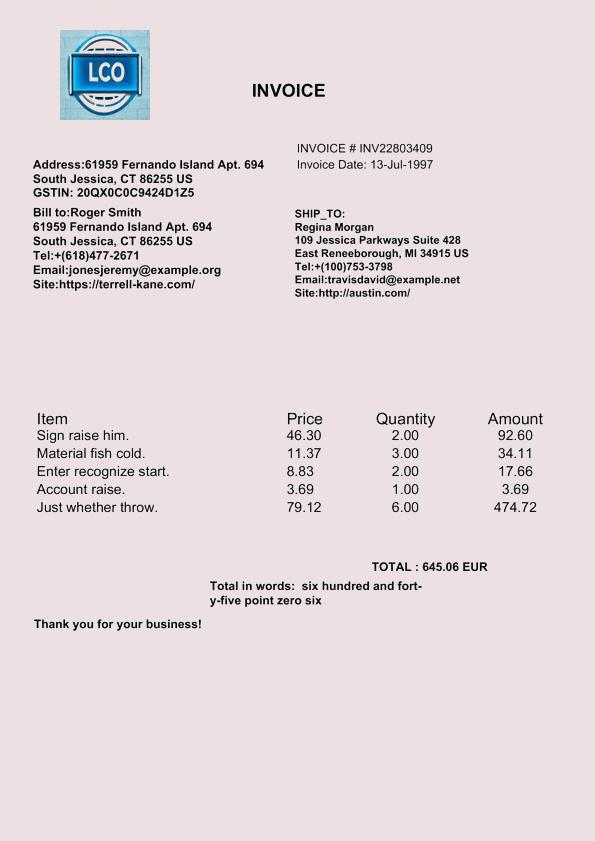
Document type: Invoice